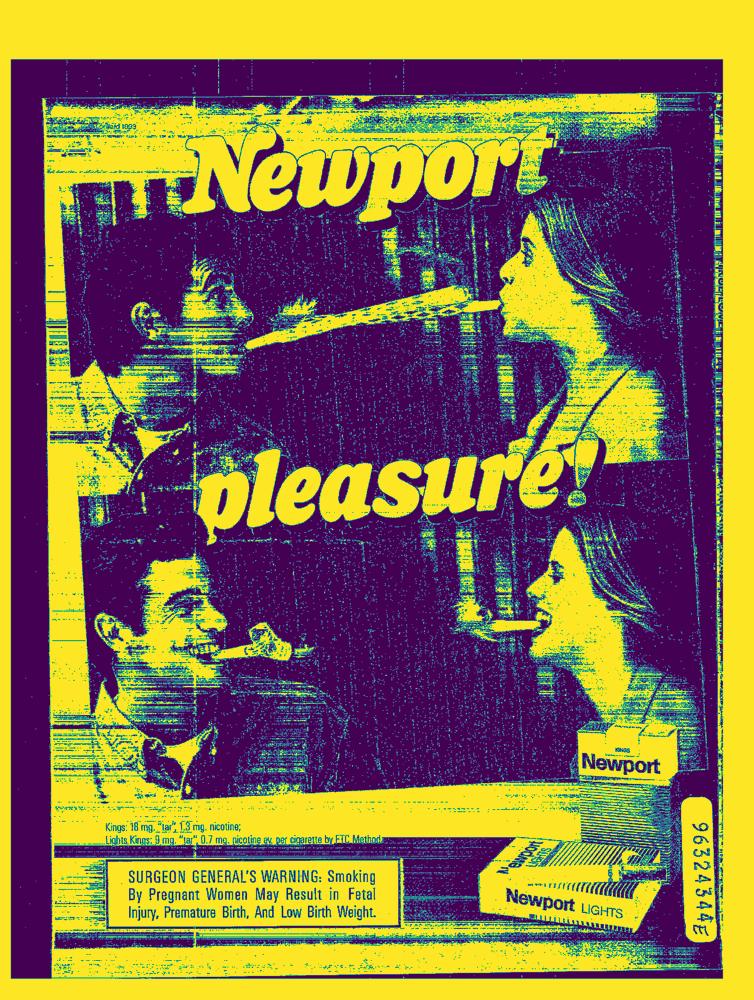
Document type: AD